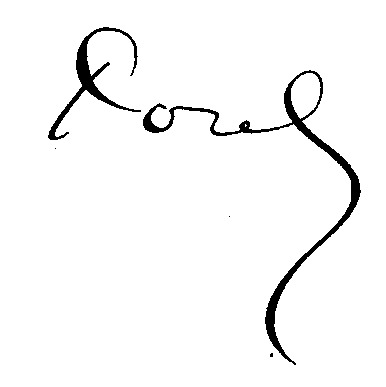
Signature of: paul porel